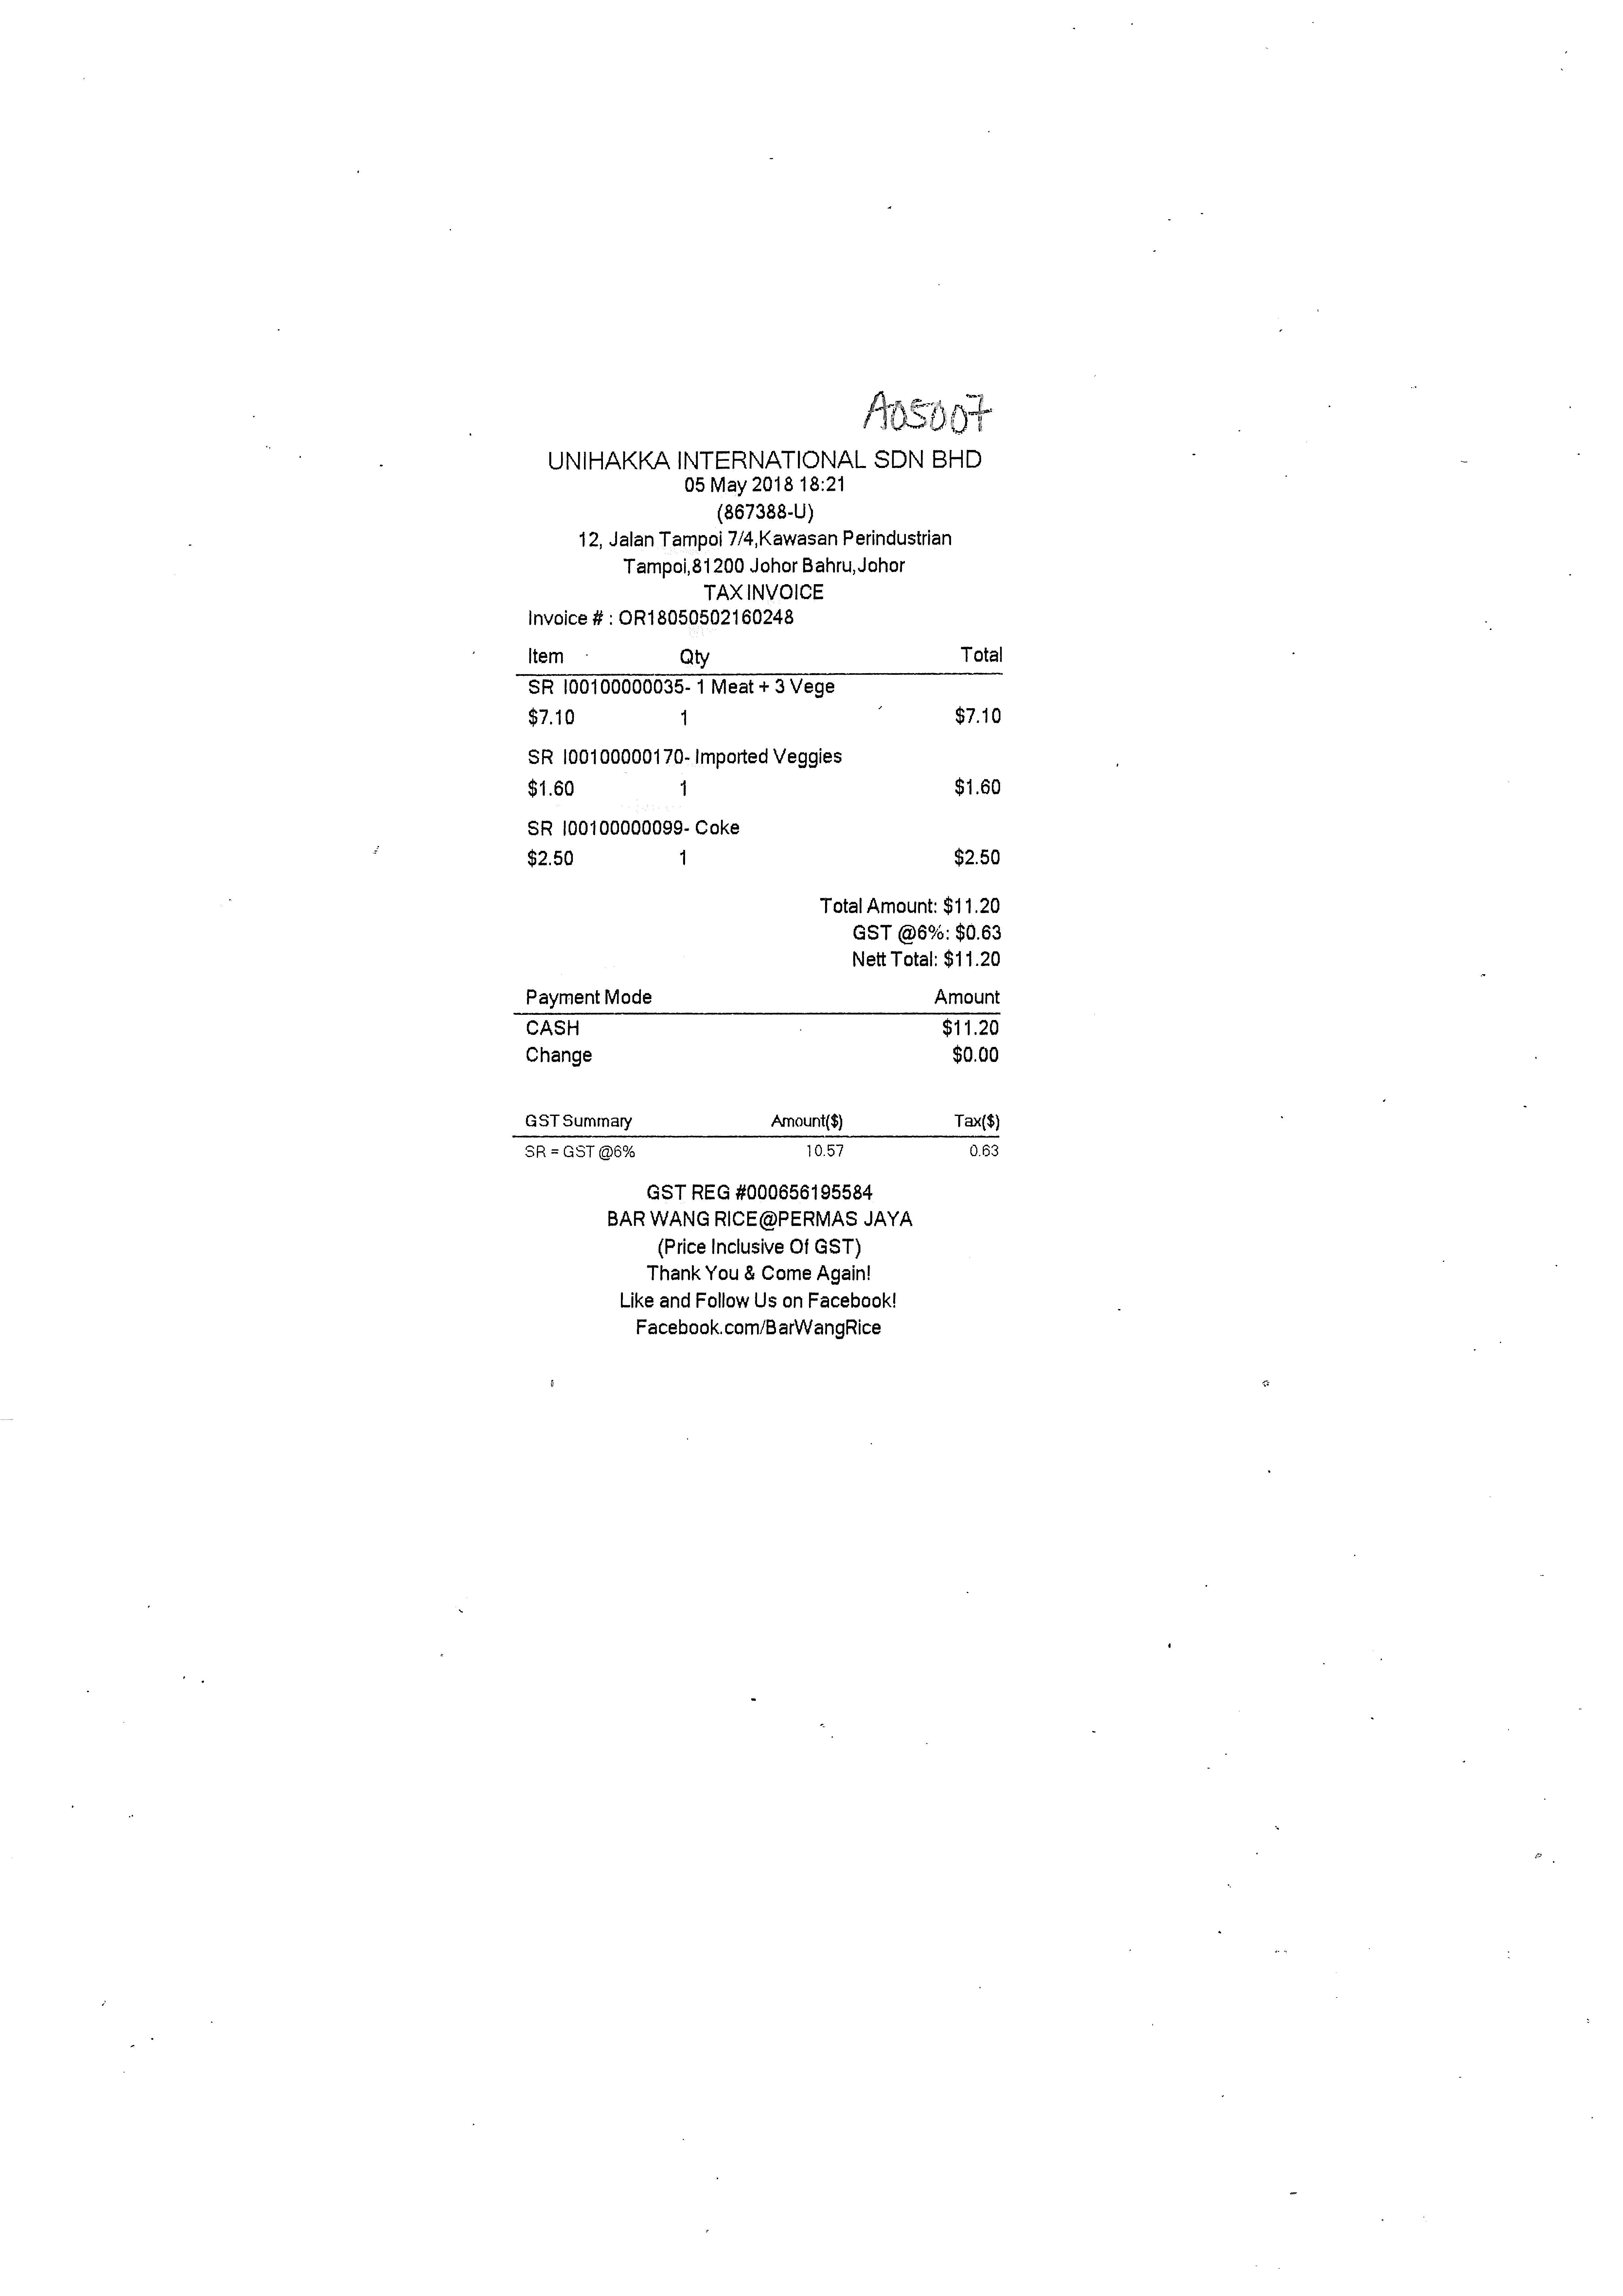
UNIHAKKA INTERNATIONAL SDN BHD
05 MAY 2018 18:21
(867388-U)
12, JALAN TAMPOI 7/4,KAWASAN PERINDUSTRIAN
TAMPOI,81200 JOHOR BAHRU,JOHOR
TAXINVOICE
INVOICE # : OR18050502160248
ITEM
QTY
TOTAL
SR I00100000035- 1 MEAT + 3 VEGE
$7.10
1
$7.10
SR I00100000170- IMPORTED VEGGIES
$1.60
1
$1.60
SR I00100000099- COKE
$2.50
1
$2.50
TOTAL AMOUNT: $11.20
GST @6%: $0.63
NETT TOTAL: $11.20
PAYMENT MODE
AMOUNT
CASH
$11.20
CHANGE
$0.00
GST SUMMARY
AMOUNT($)
TAX($)
SR = GST @6%
10.57
0.63
GST REG #000656195584
BAR WANG RICE@PERMAS JAYA
(PRICE INCLUSIVE OF GST)
THANK YOU & COME AGAIN!
LIKE AND FOLLOW US ON FACEBOOK!
FACEBOOK.COM/BARWANGRICE